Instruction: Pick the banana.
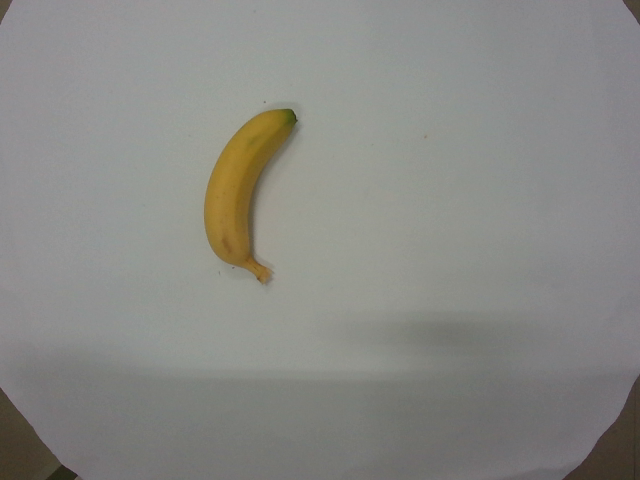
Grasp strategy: vertical